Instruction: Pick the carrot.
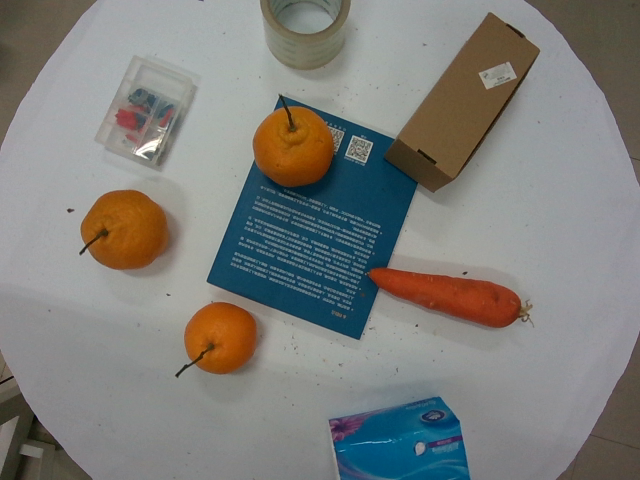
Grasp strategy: vertical